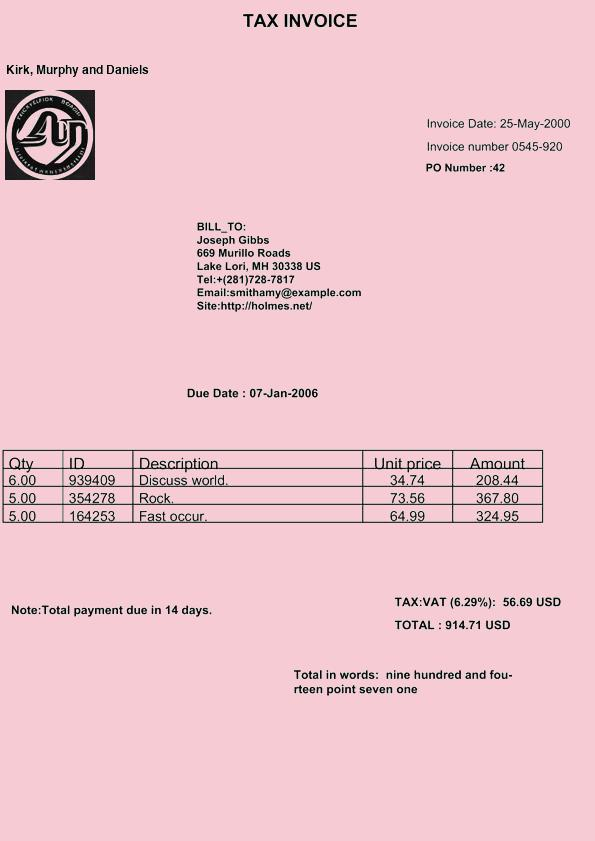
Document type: Invoice